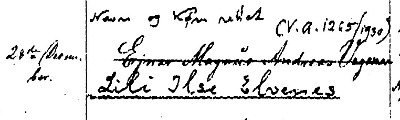
Signature of: ernst harthern